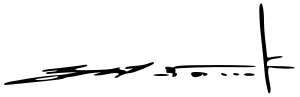
Signature of: rené emilio barrientos ortuño